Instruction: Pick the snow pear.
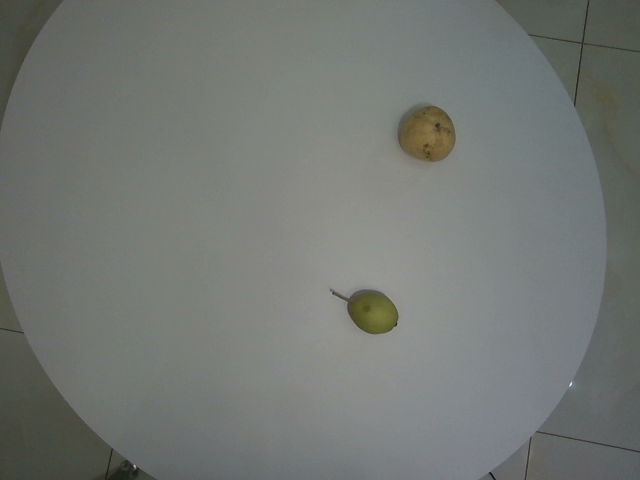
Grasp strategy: vertical